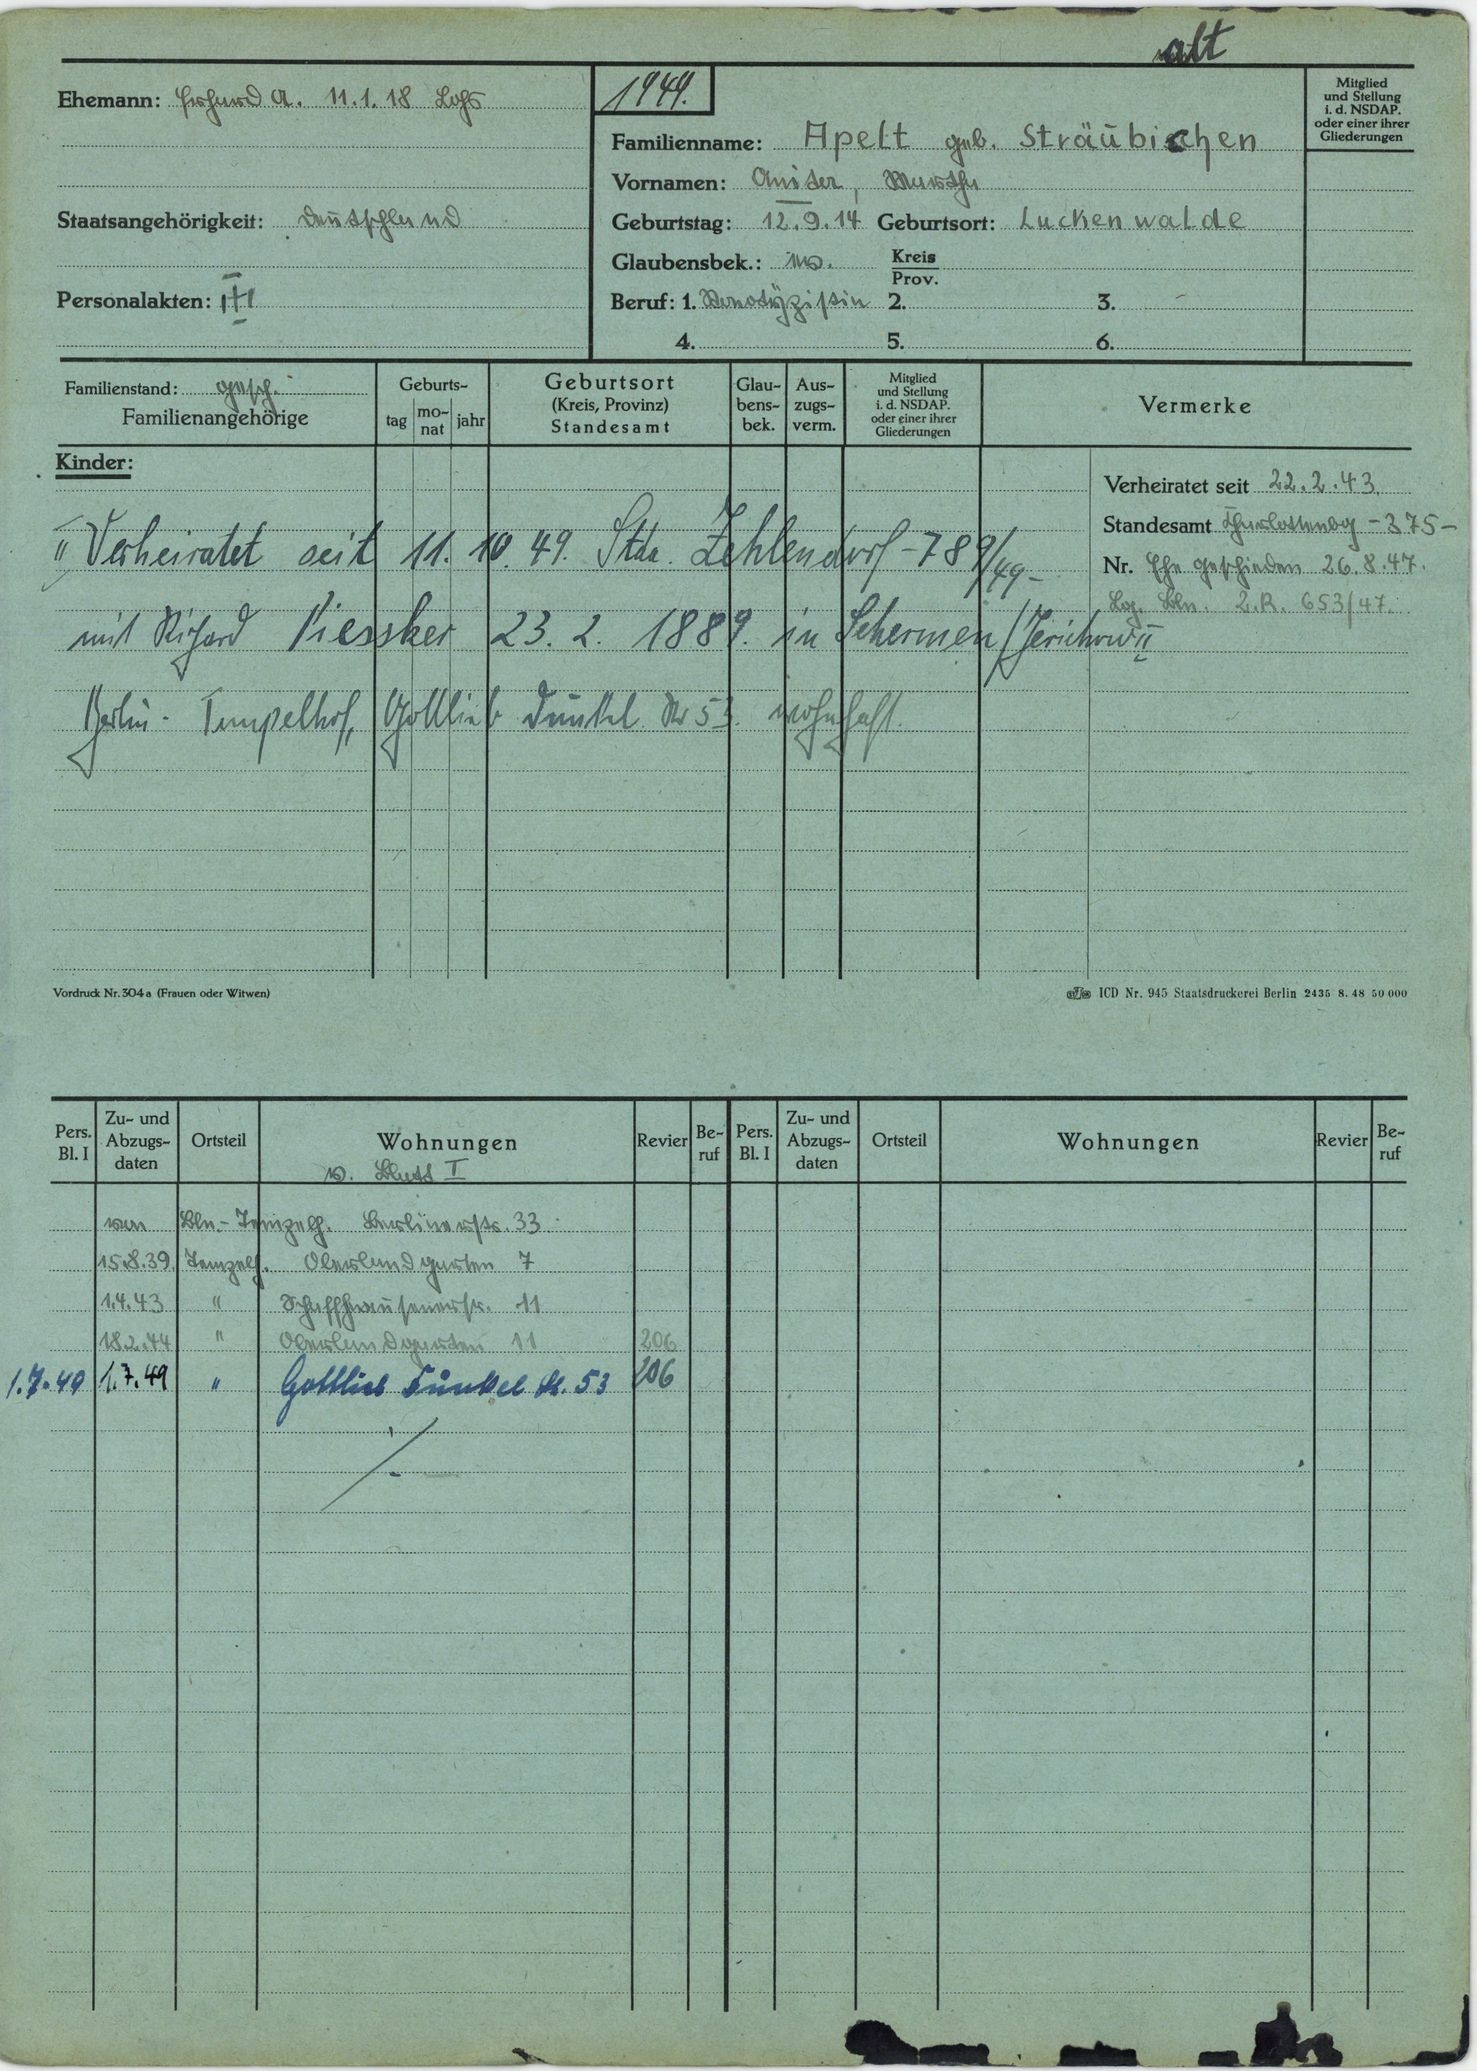
Apelt geb. Sträubischen